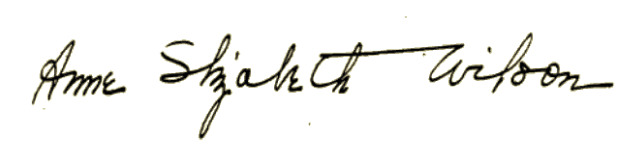
Signature of: anne elizabeth wilson